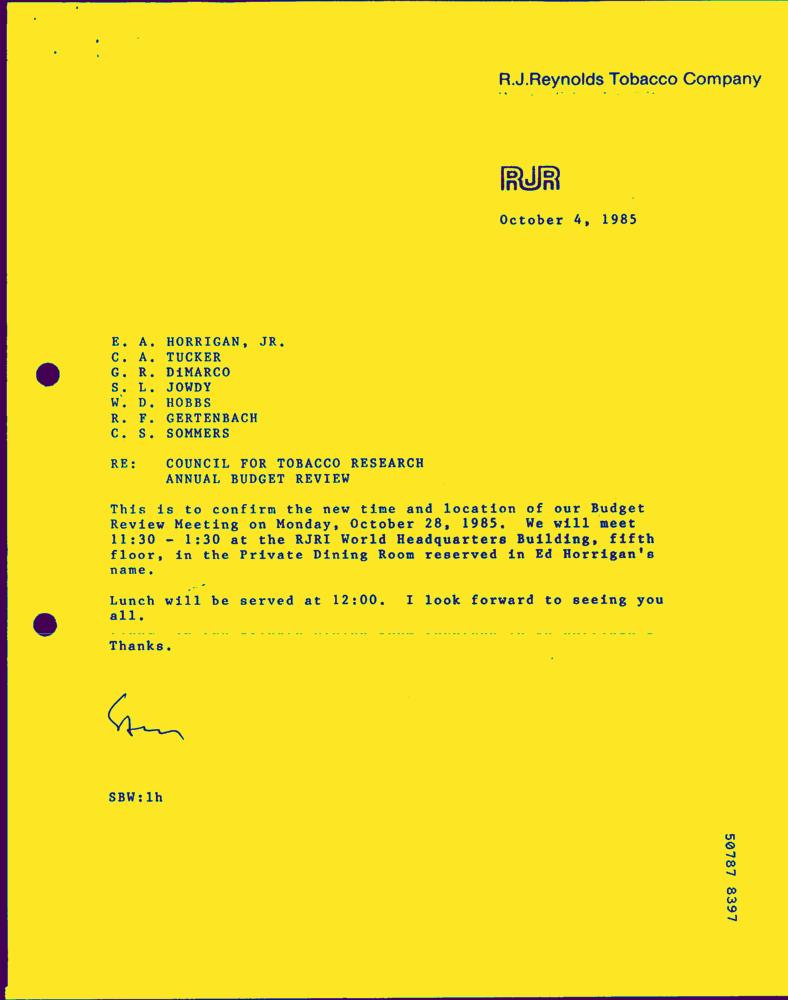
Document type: Letter-Doc